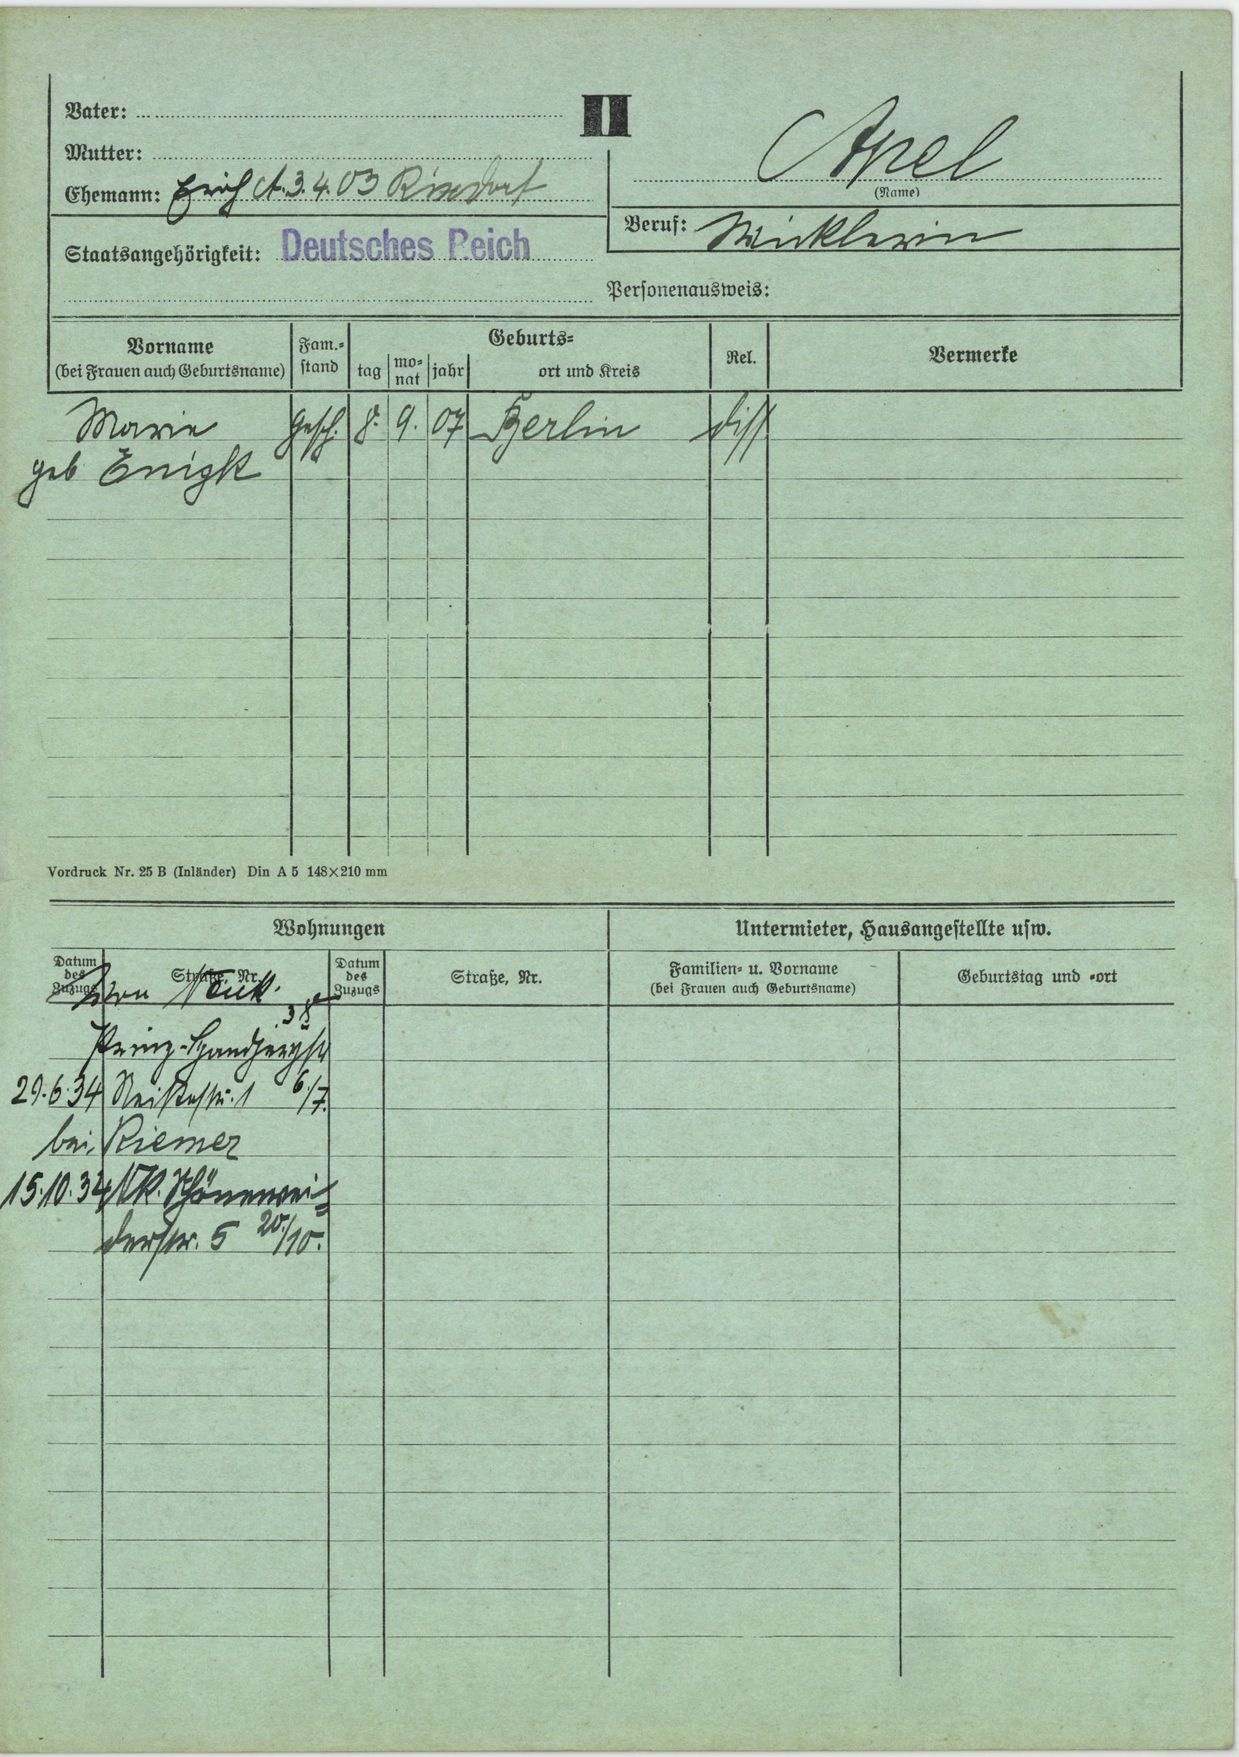
Apel